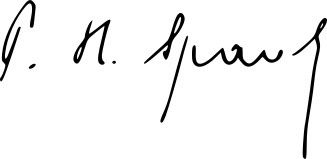
Signature of: paul henri spaak